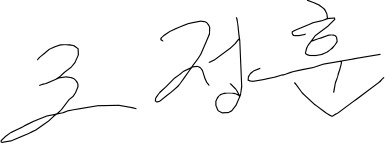
Signature of: cho jung hun